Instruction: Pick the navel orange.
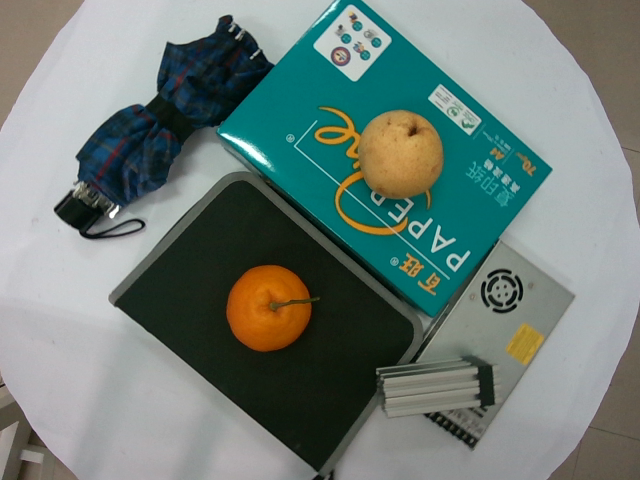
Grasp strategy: vertical